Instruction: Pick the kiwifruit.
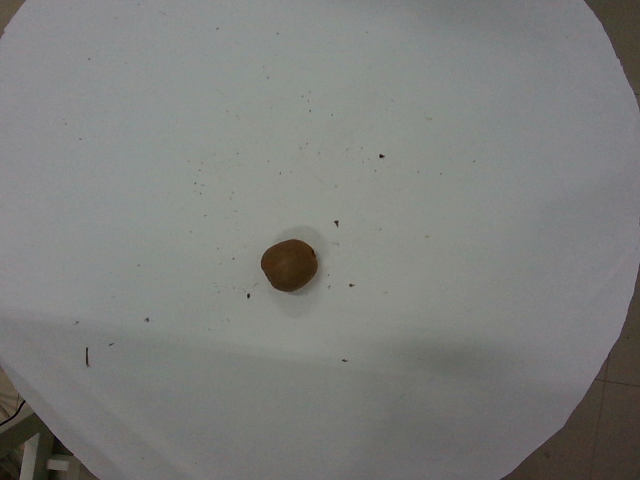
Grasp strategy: vertical